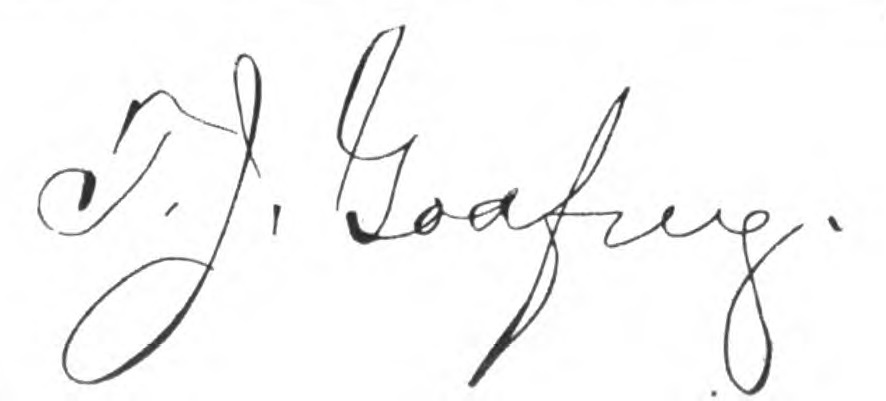
Signature of: thomas j godfrey